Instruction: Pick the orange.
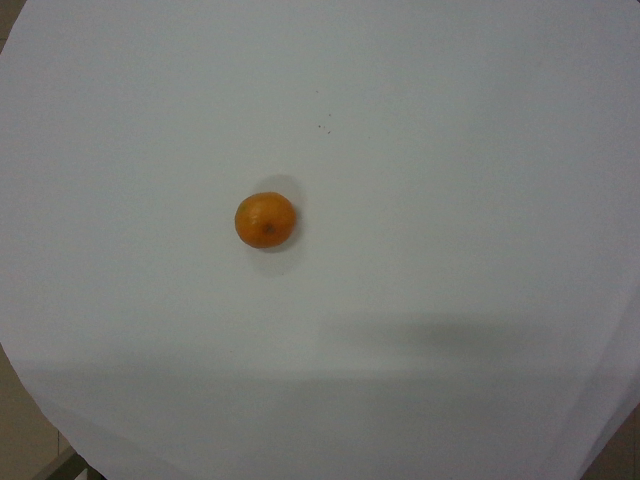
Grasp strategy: vertical